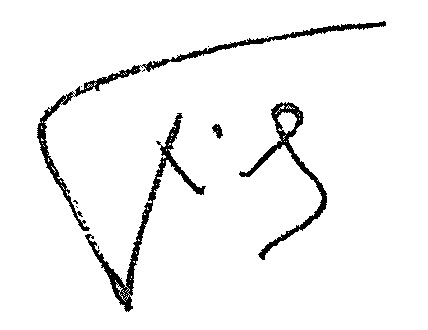
Signature of: petr fiala